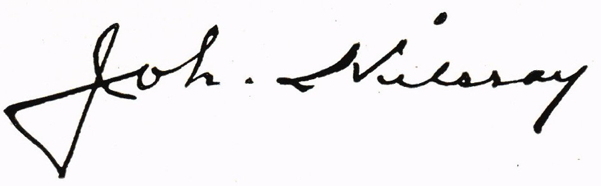
Signature of: johan nilsson